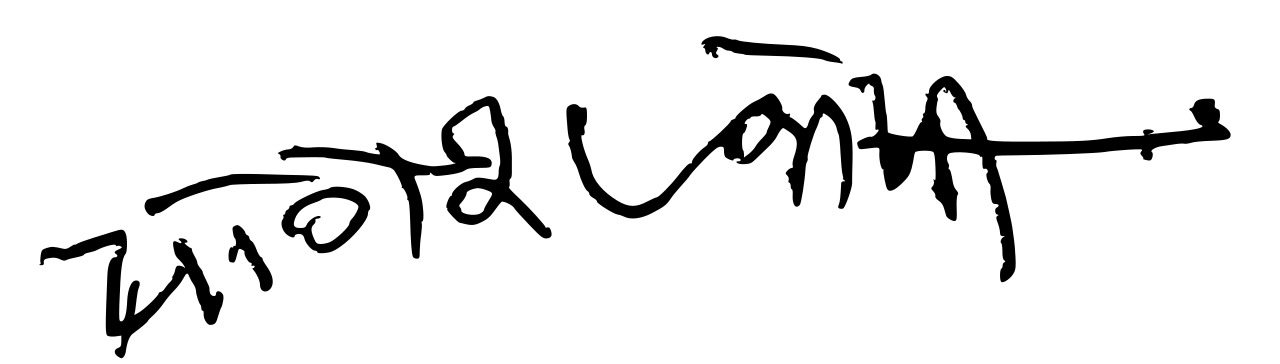
Signature of: yogesh joshi